Question: What type of tax is indicated in the document, personal property or real estate?
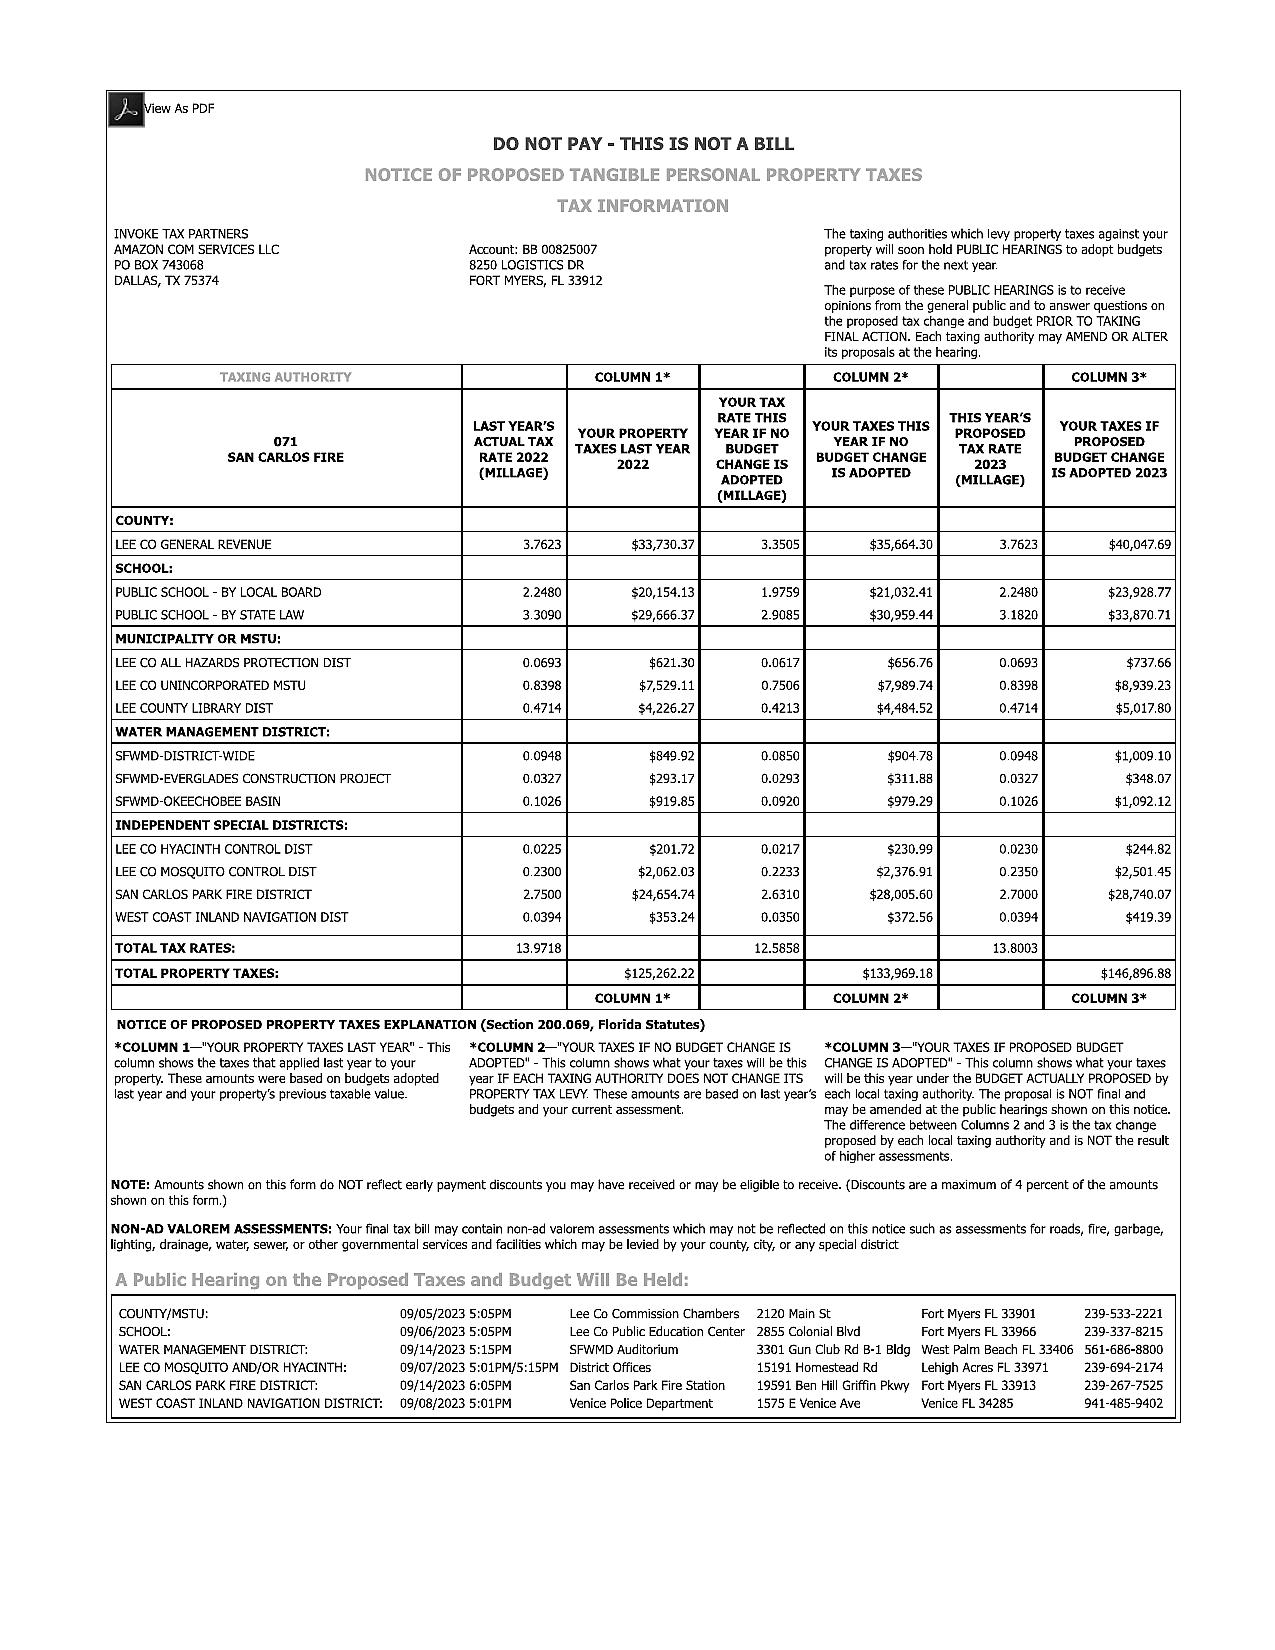
Answer: "Personal Property Tax"